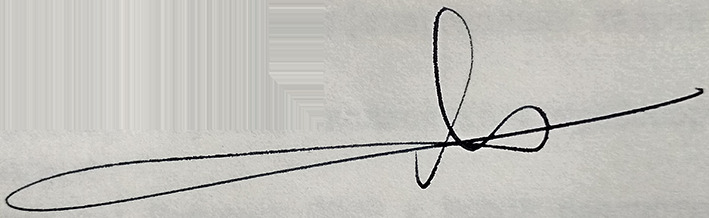
Signature of: volodymyr hrynyov